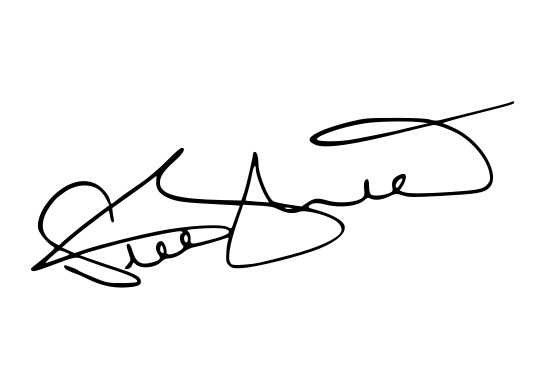
Signature of: ireen sheer